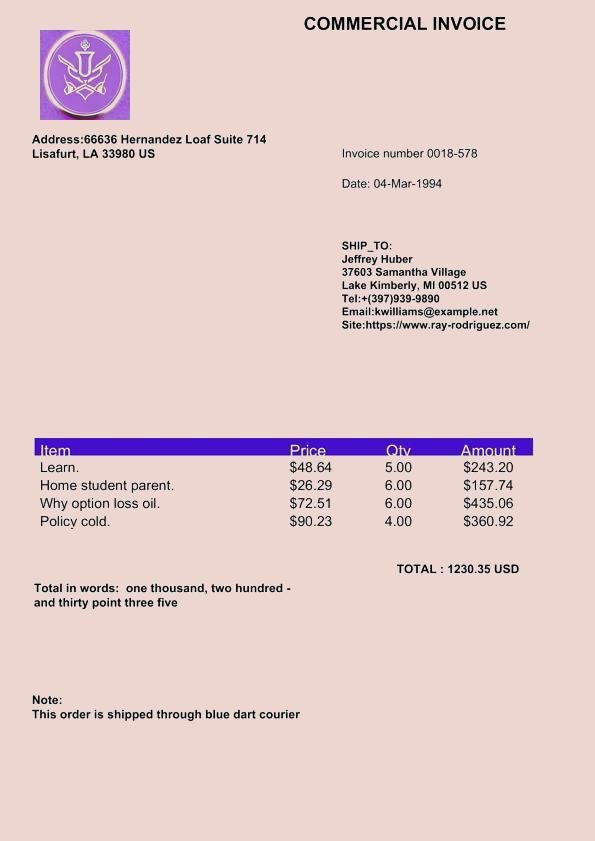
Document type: Invoice